Question: What jurisdiction, city, or county is the document associated with?
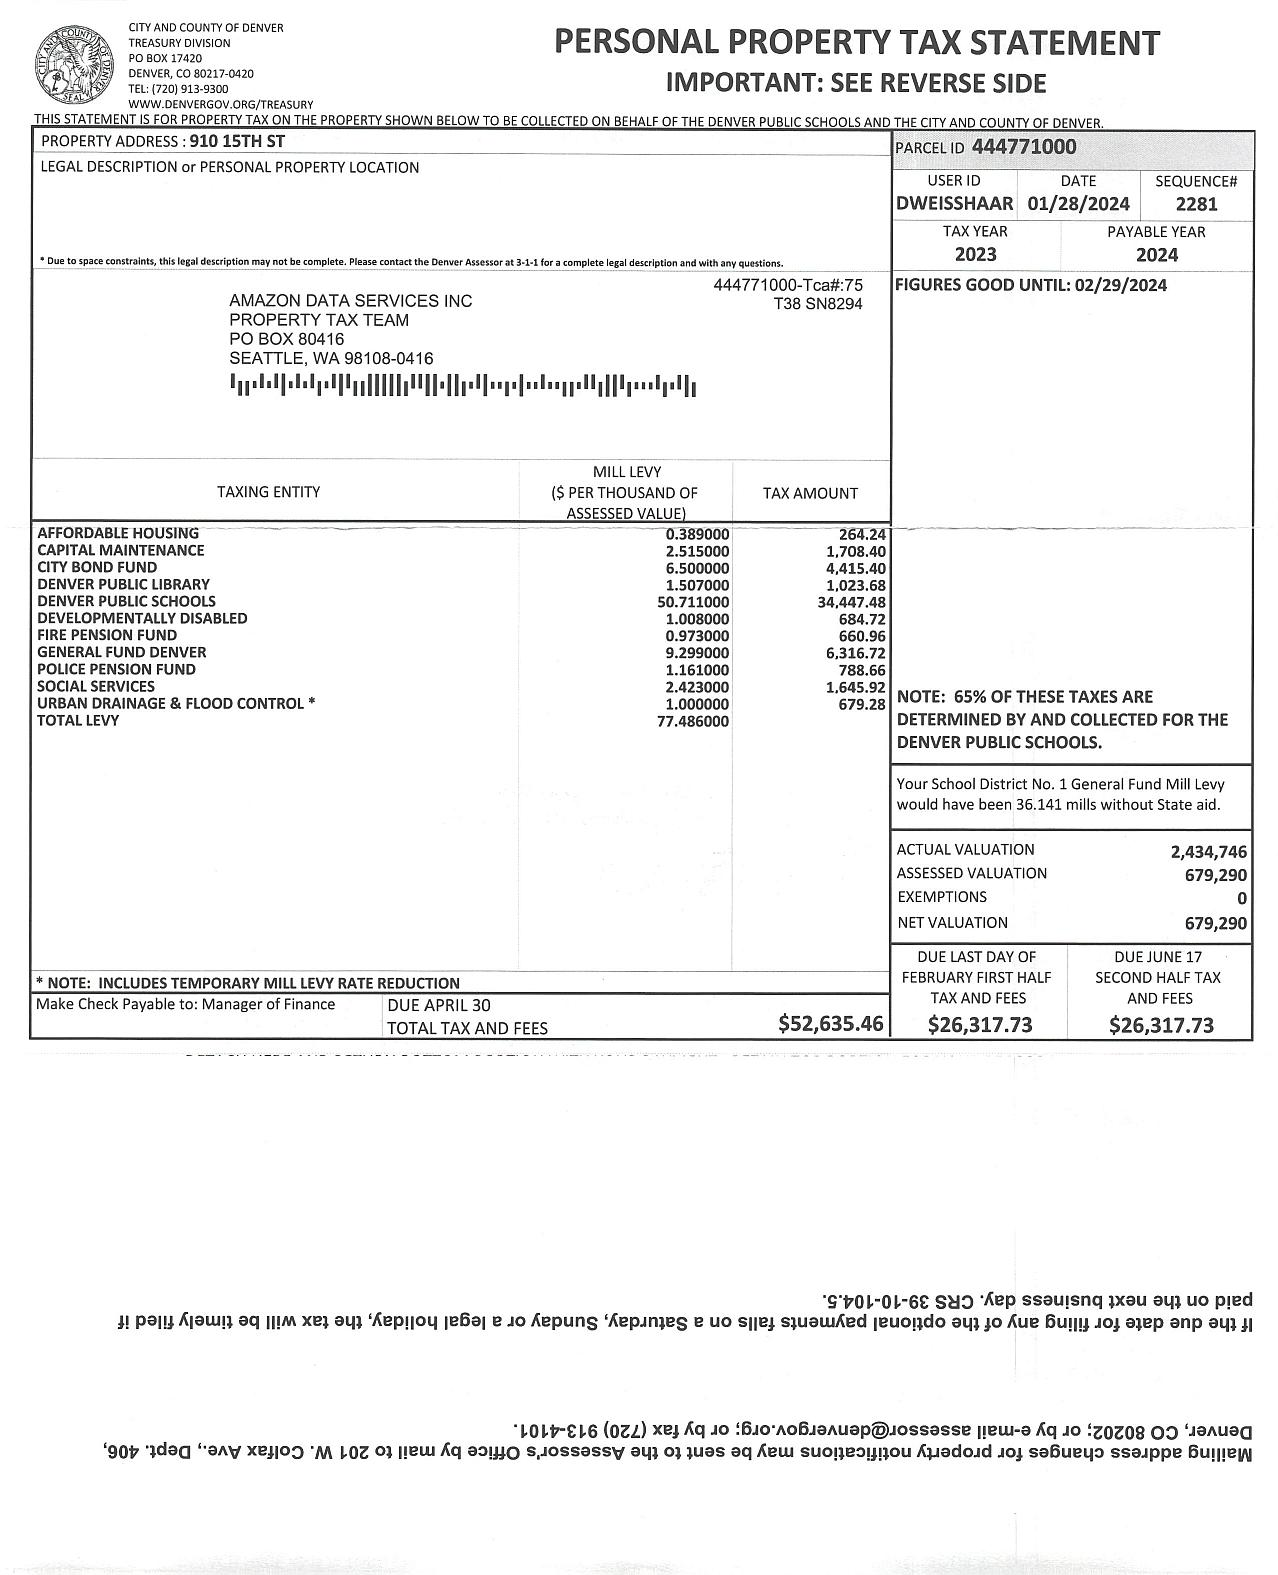
Answer: "City and County of Denver"